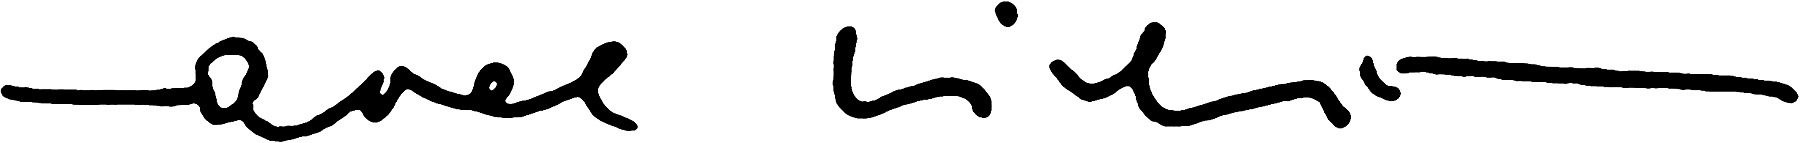
Signature of: pavel tigrid